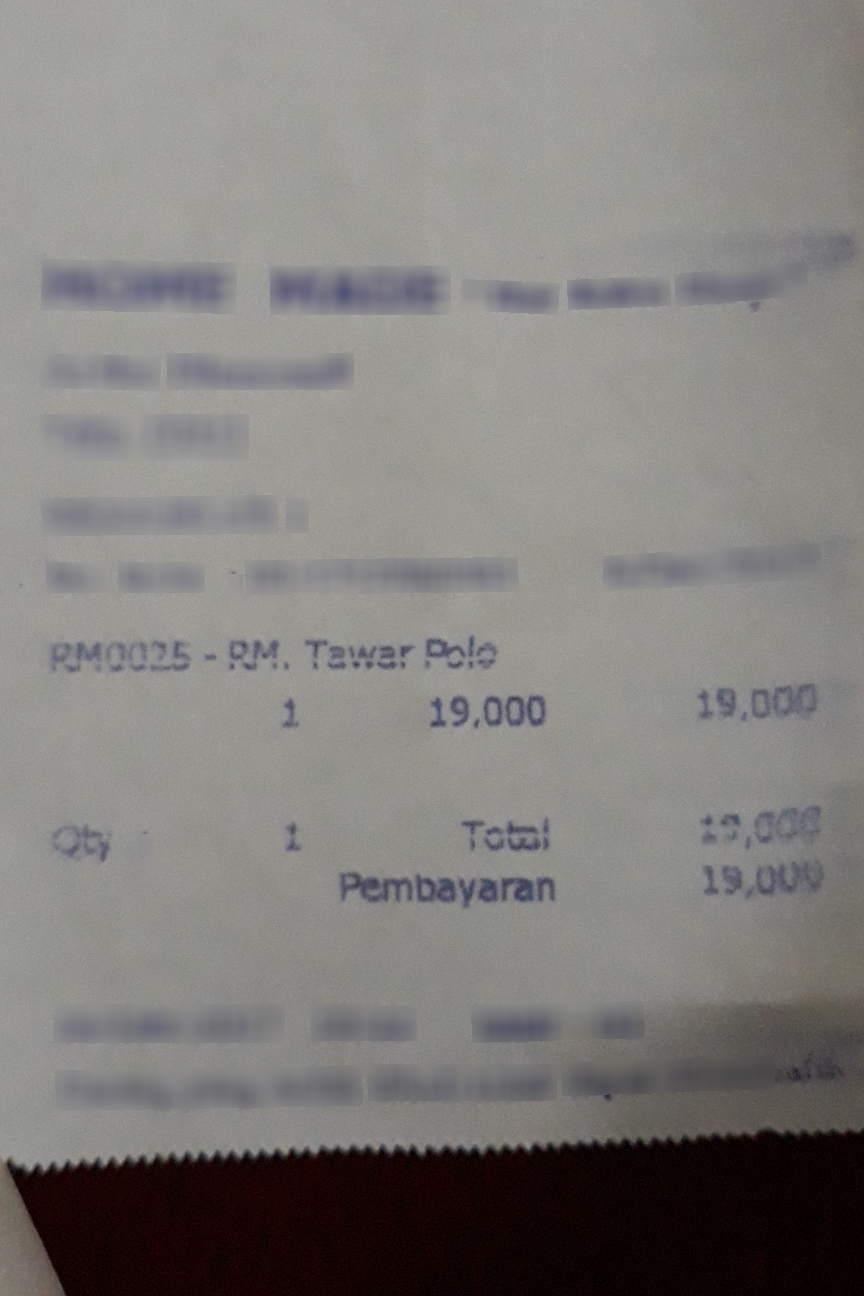
Number of items: 4
Total: 19,000
OCR text regions:
text: RM0025 -RM.
text: Tawar
text: Polo
text: 1
text: 19,000
text: 19,000
text: Total
text: 19,000
text: Pembayaran
text: 19,000
text: Cti
text: 1